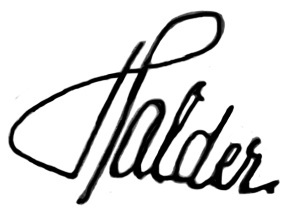
Signature of: franz halder